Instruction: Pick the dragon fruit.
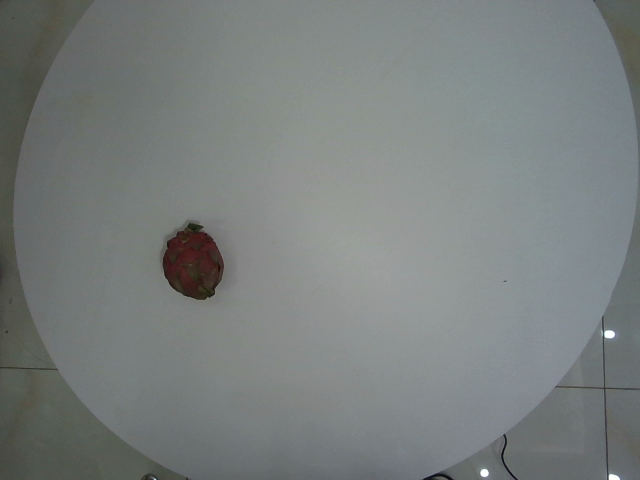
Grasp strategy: vertical